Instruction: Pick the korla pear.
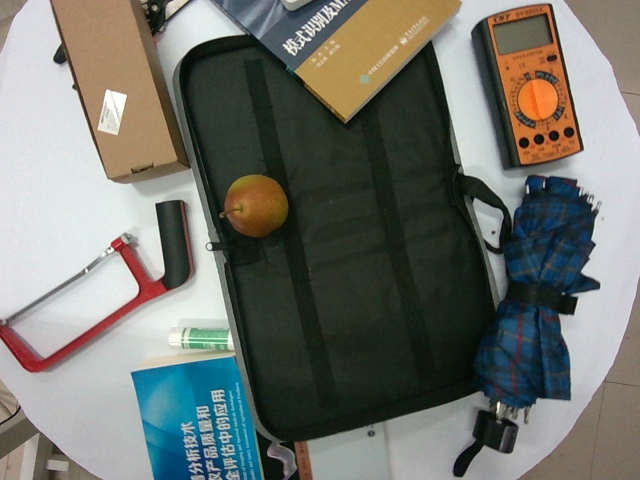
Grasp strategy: vertical